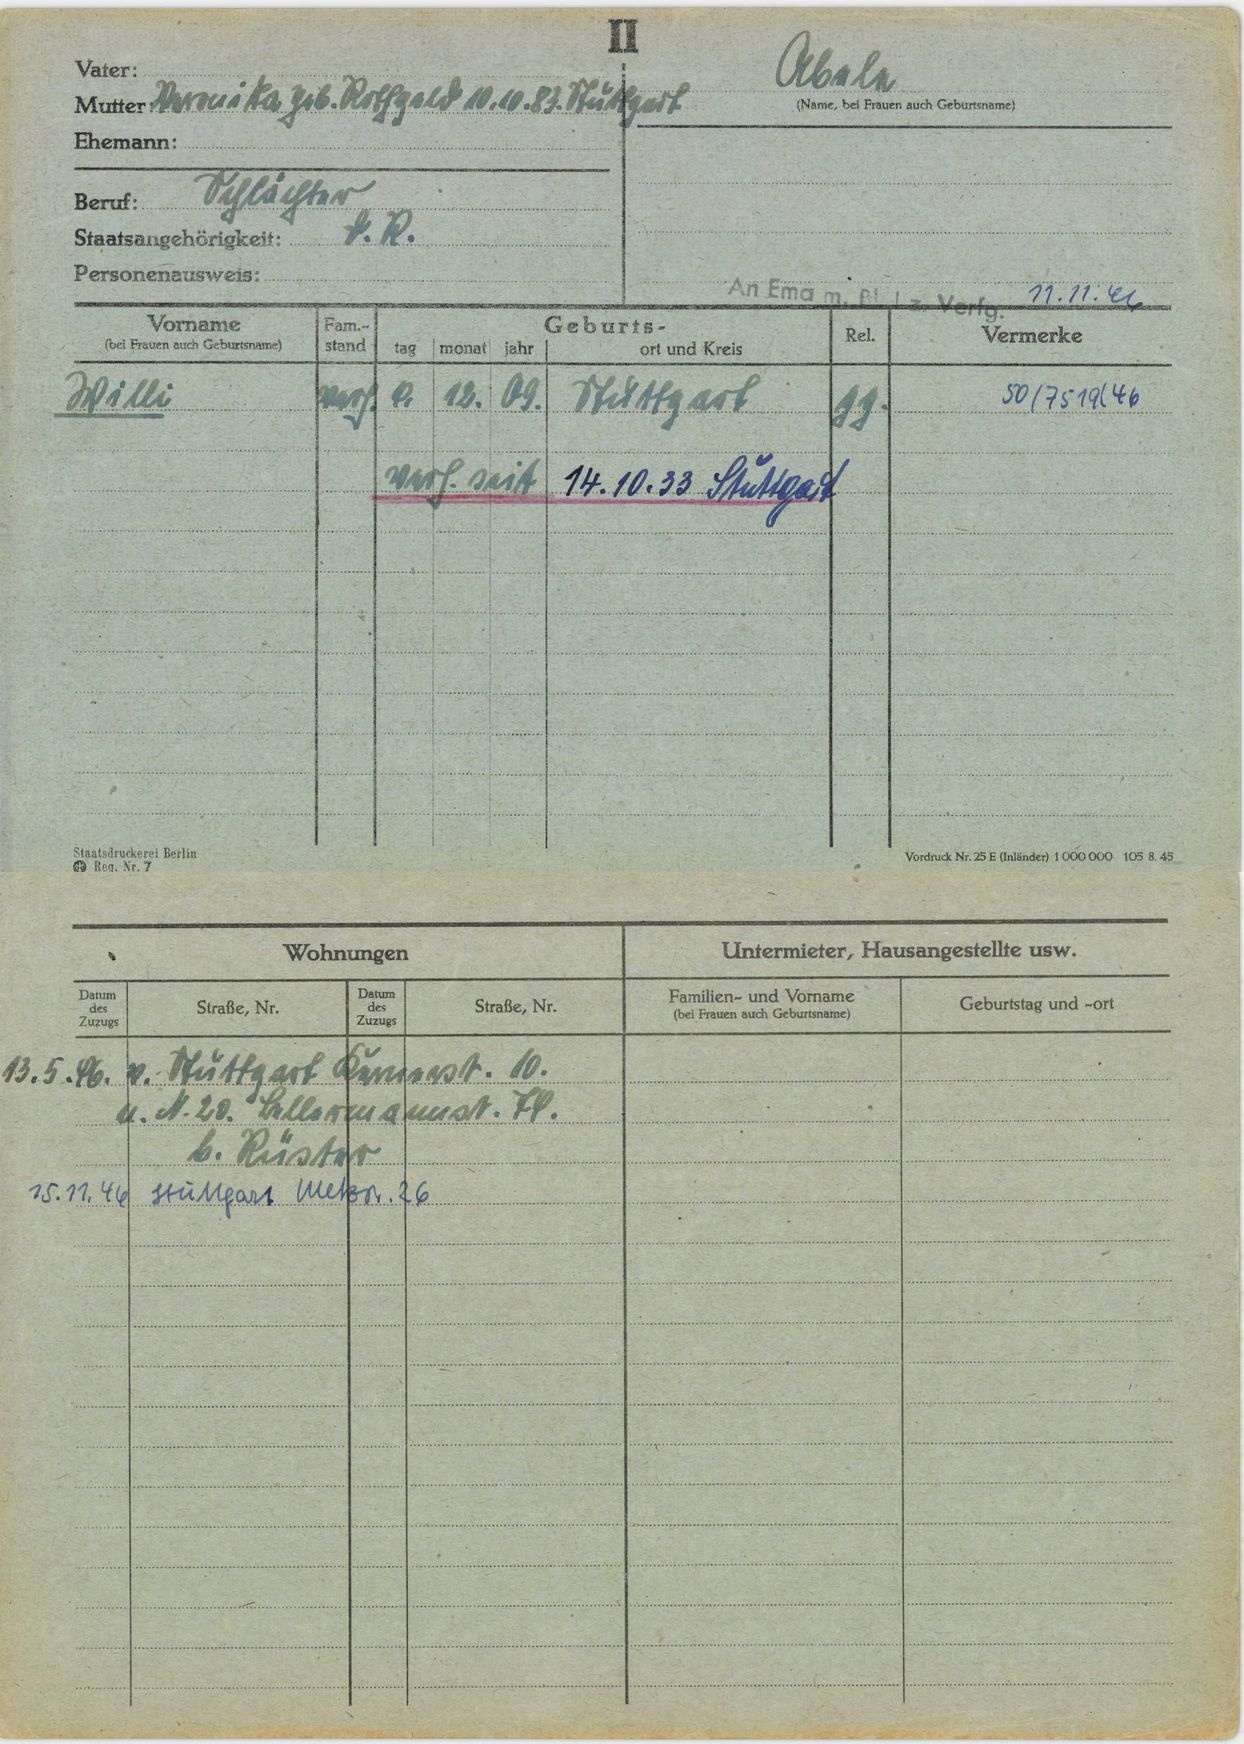
Abele